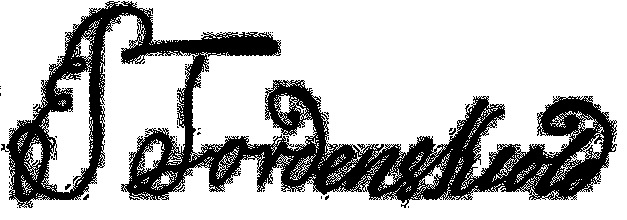
Signature of: peter tordenskjold